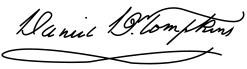
Signature of: daniel d tompkins